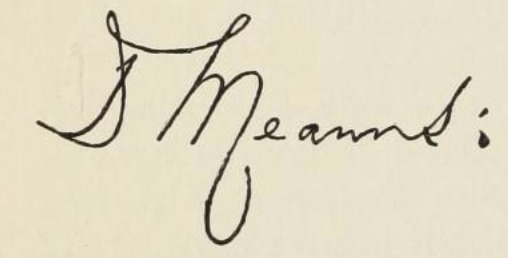
Signature of: daniel mearns